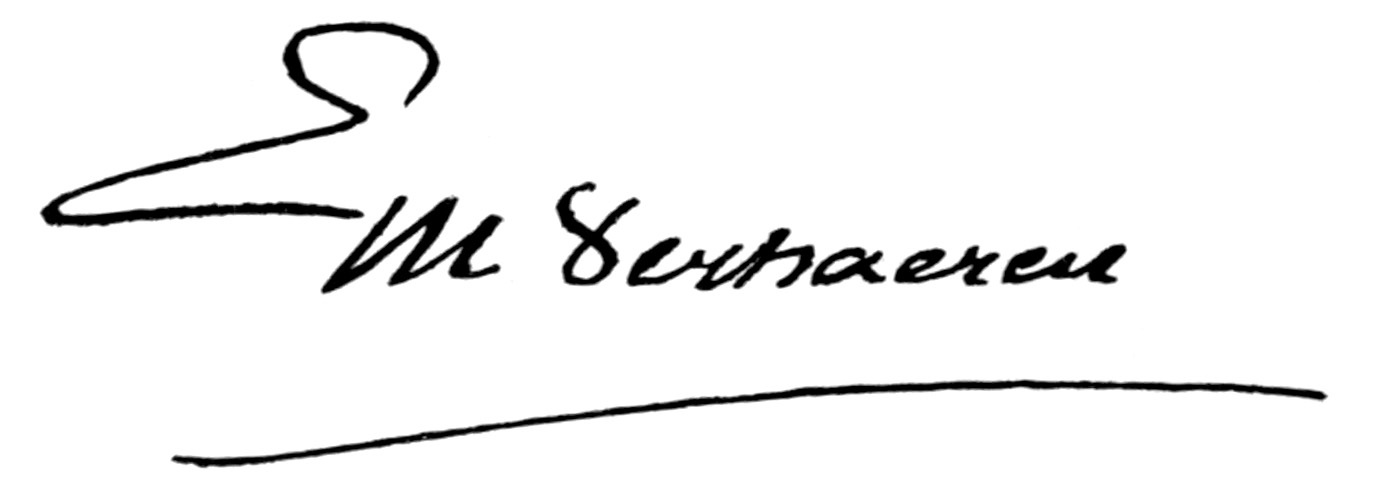
Signature of: emile verhaeren